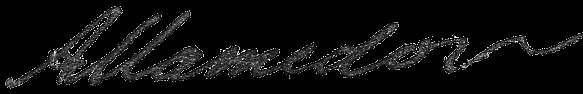
Signature of: alasgar mammadov